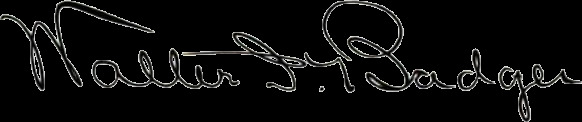
Signature of: walter irving badger